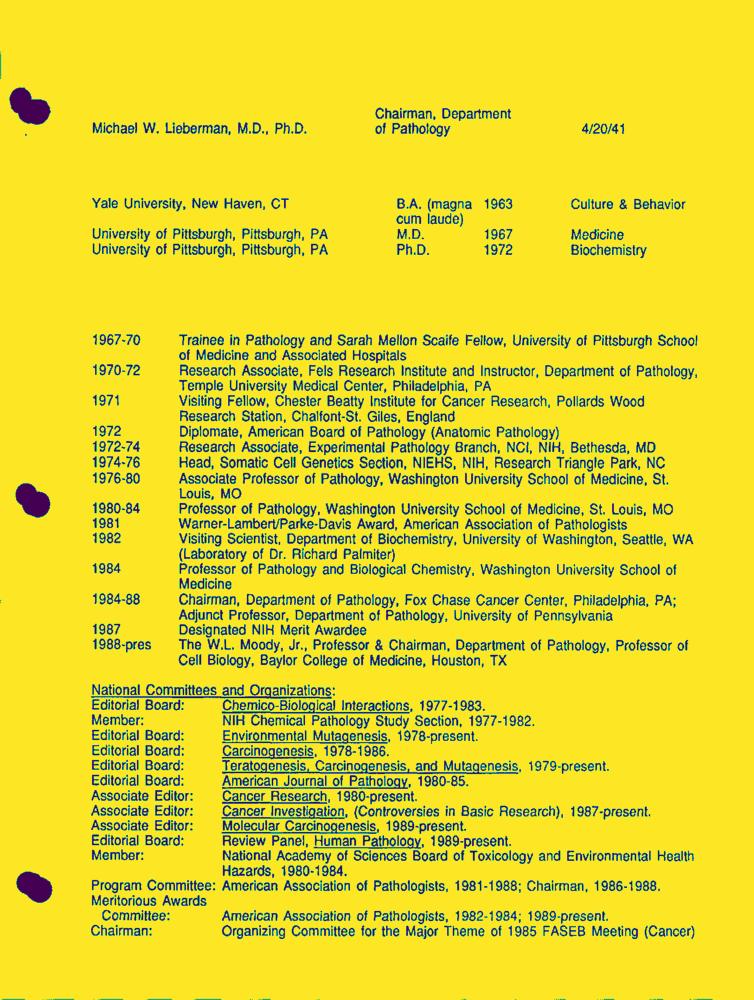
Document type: Resume-Doc